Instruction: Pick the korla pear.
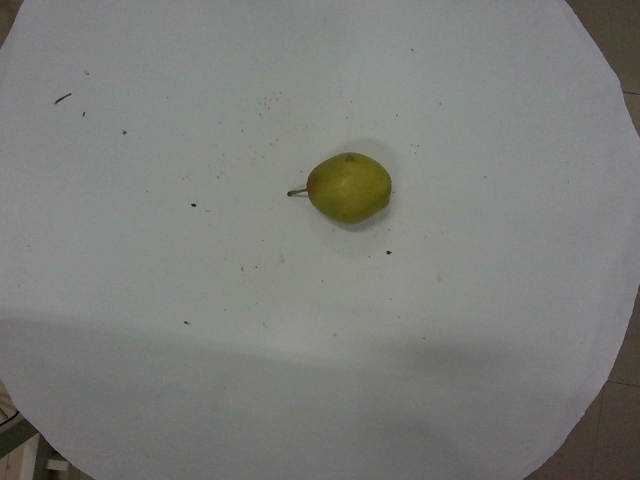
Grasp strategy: vertical